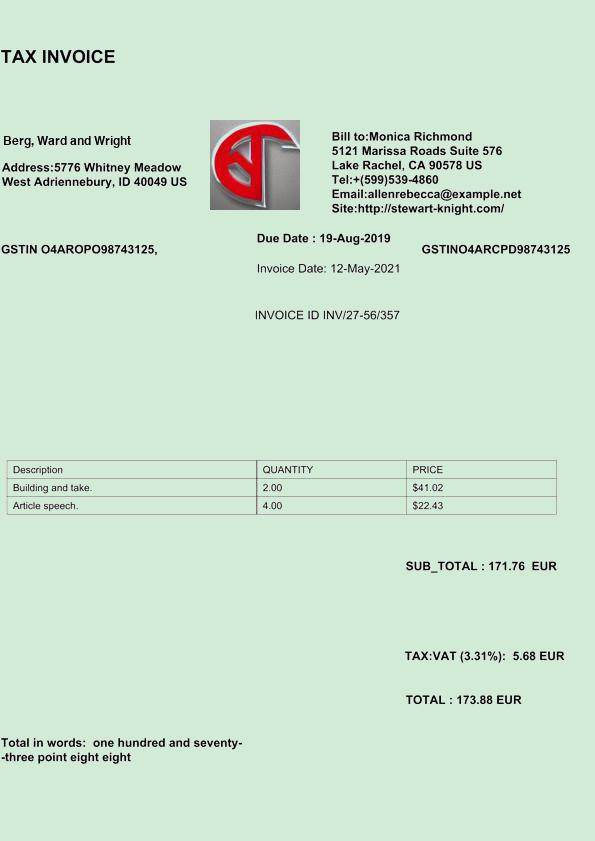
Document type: Invoice